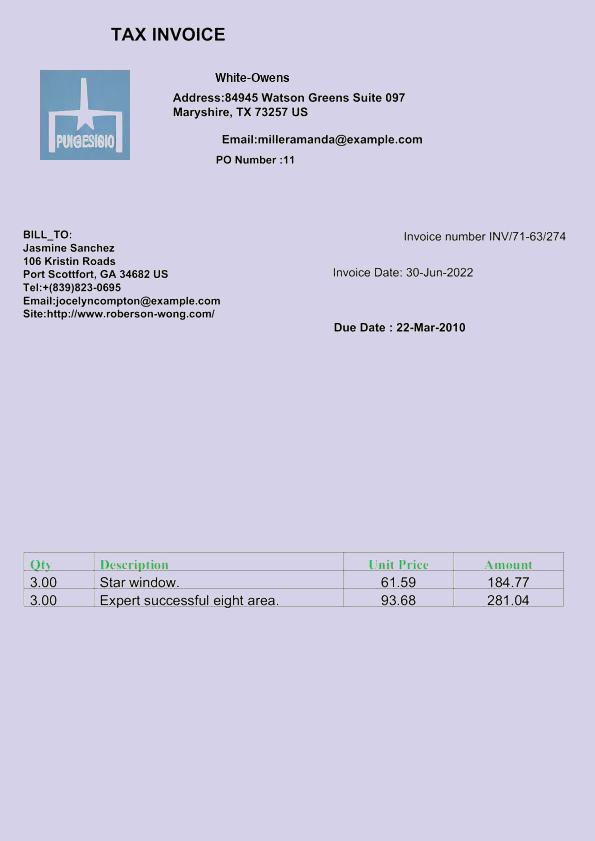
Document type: Invoice